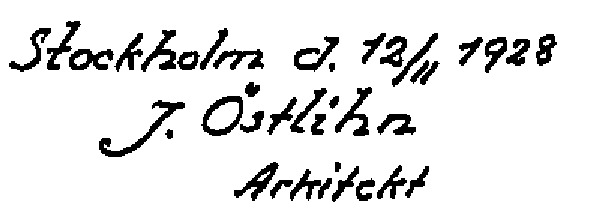
Signature of: josef östlihn